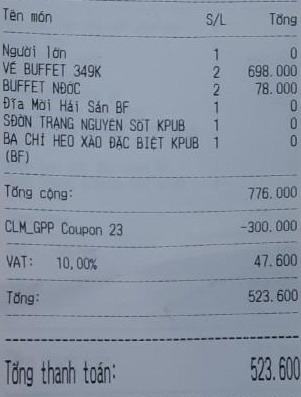
<table>
<tr>
<th>Tên món</th>
<th>S/L</th>
<th>Tổng</th>
</tr>
<tr>
<td>Người lớn</td>
<td>1</td>
<td>0</td>
</tr>
<tr>
<td>VÉ BUFFET 349K</td>
<td>2</td>
<td>698.000</td>
</tr>
<tr>
<td>BUFFET NĐOC</td>
<td>2</td>
<td>78.000</td>
</tr>
<tr>
<td>Đĩa Mời Hải Sản BF</td>
<td>1</td>
<td>0</td>
</tr>
<tr>
<td>SÒN TRANG NGUYÊN SỐT KPUB</td>
<td>1</td>
<td>0</td>
</tr>
<tr>
<td>BA CHI HEO XÀO ĐẶC BIỆT KPUB (BF)</td>
<td>1</td>
<td>0</td>
</tr>
</table>

Tổng cộng: 776.000

CLM_GPP Coupon 23 -300.000

VAT: 10.00% 47.600

Tổng: 523.600

Tổng thanh toán: 523.600